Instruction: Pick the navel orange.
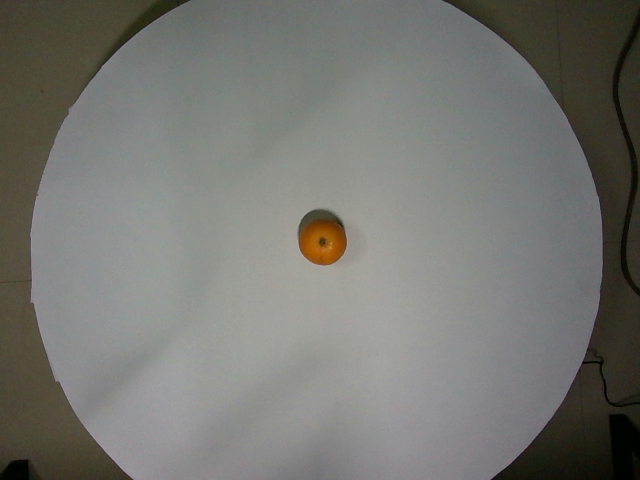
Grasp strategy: vertical